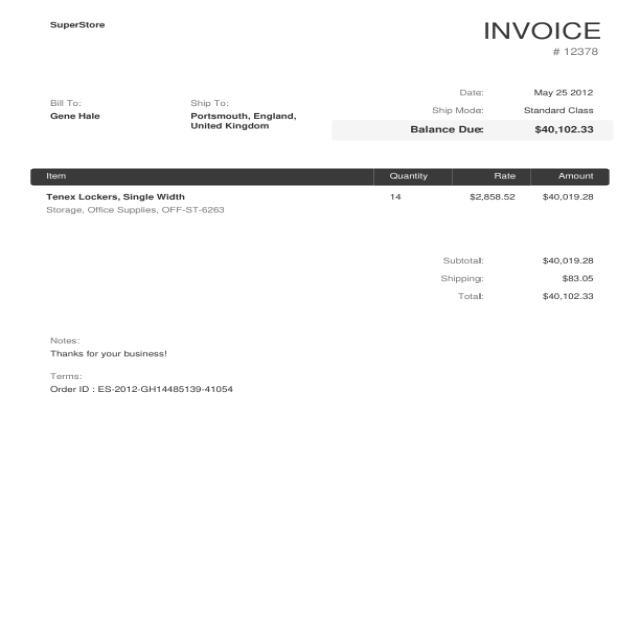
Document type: Invoice